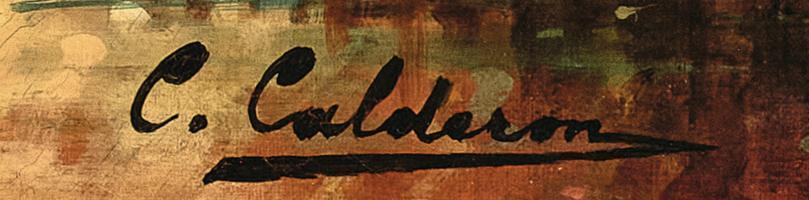
Signature of: charles clément calderon